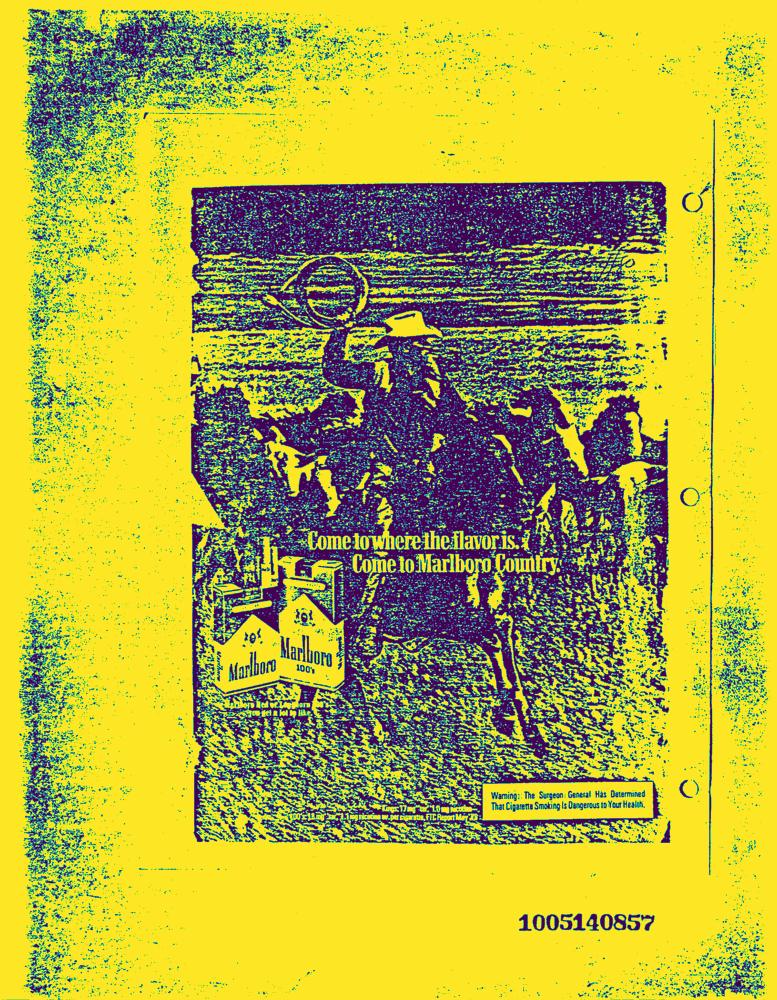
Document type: AD